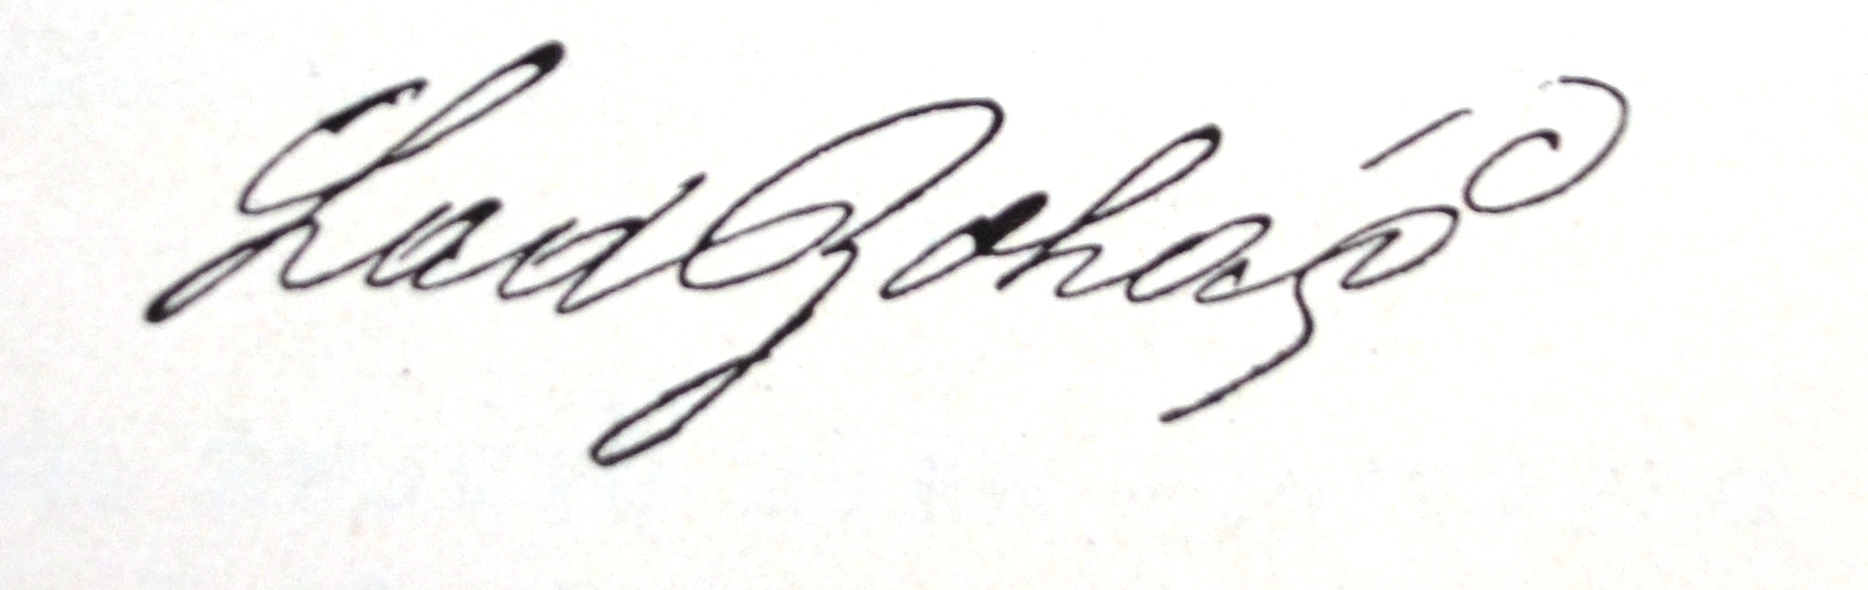
Signature of: ladislav boháč